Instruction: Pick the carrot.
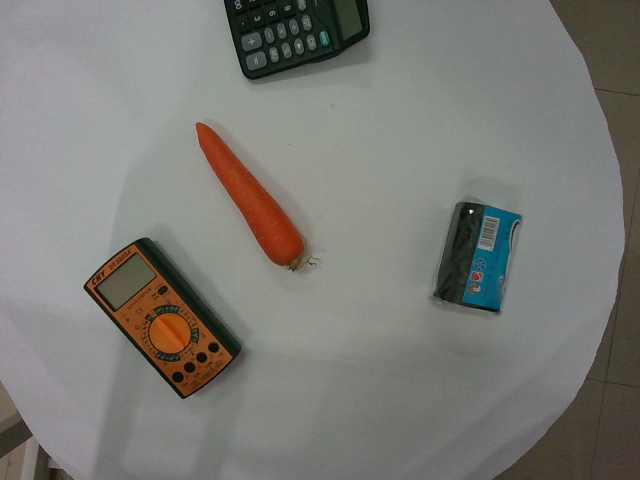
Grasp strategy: vertical